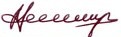
Signature of: misir mardanov